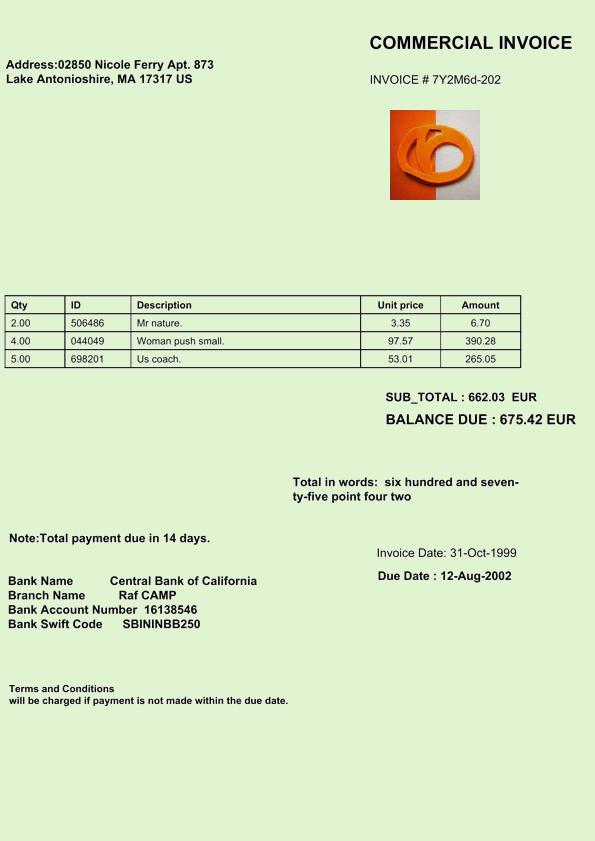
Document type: Invoice